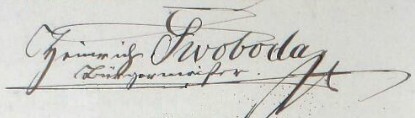
Signature of: heinrich swoboda